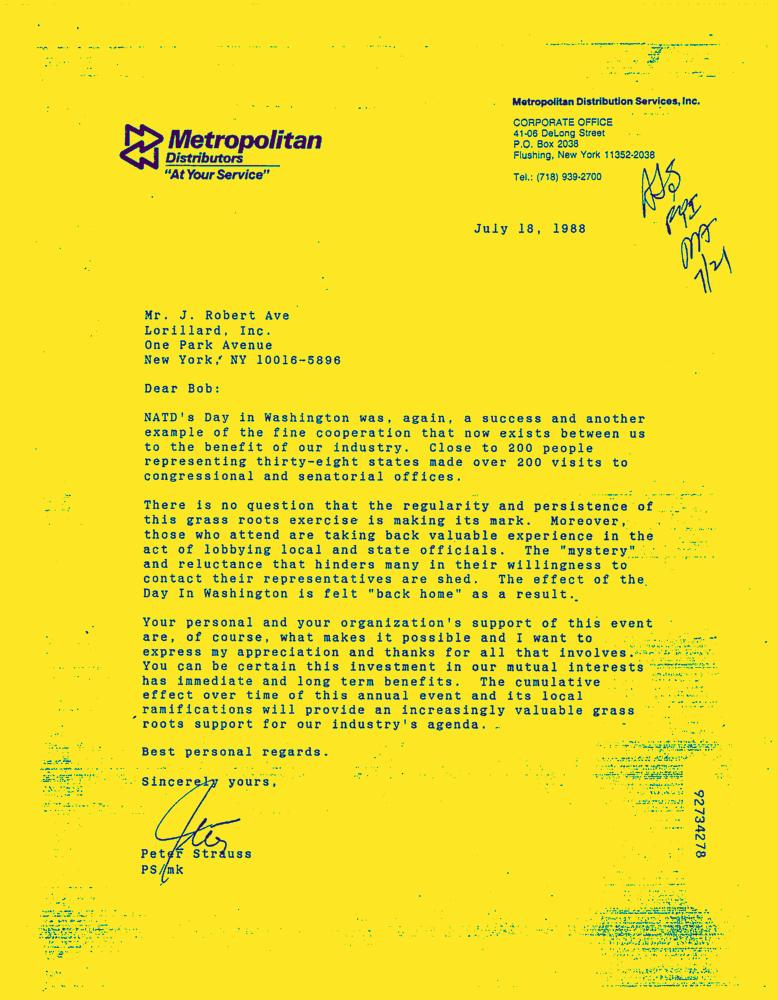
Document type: Letter-Doc